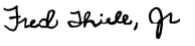
Signature of: fred thiele